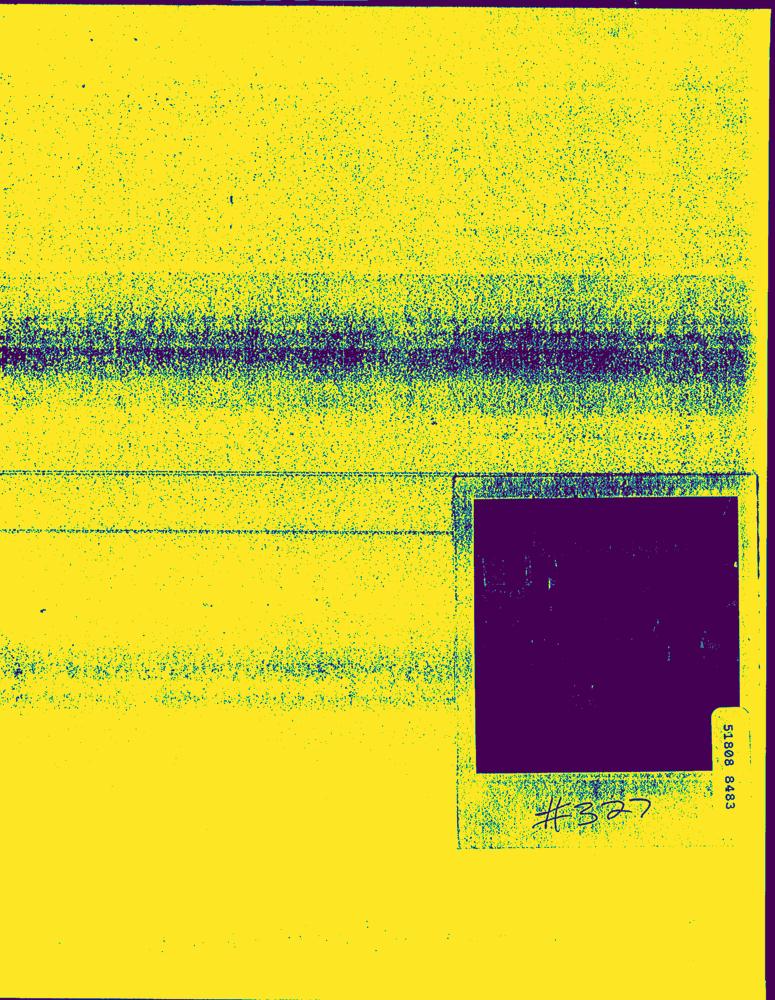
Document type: Letter-Doc